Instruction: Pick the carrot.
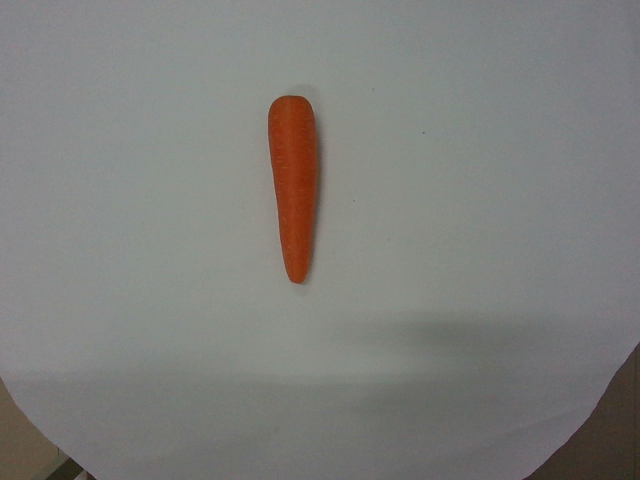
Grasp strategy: vertical